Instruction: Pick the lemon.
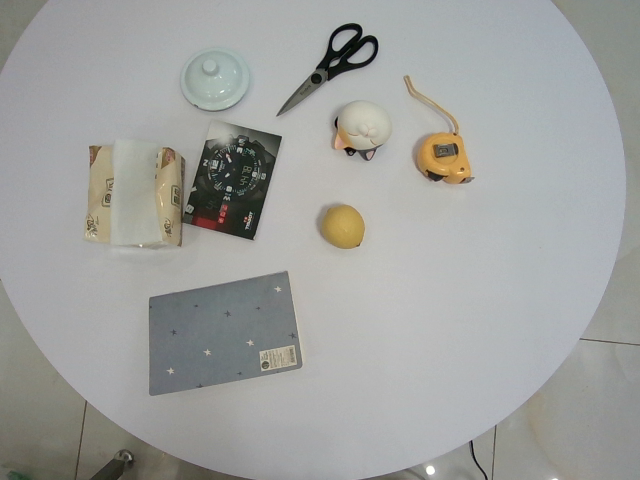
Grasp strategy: vertical